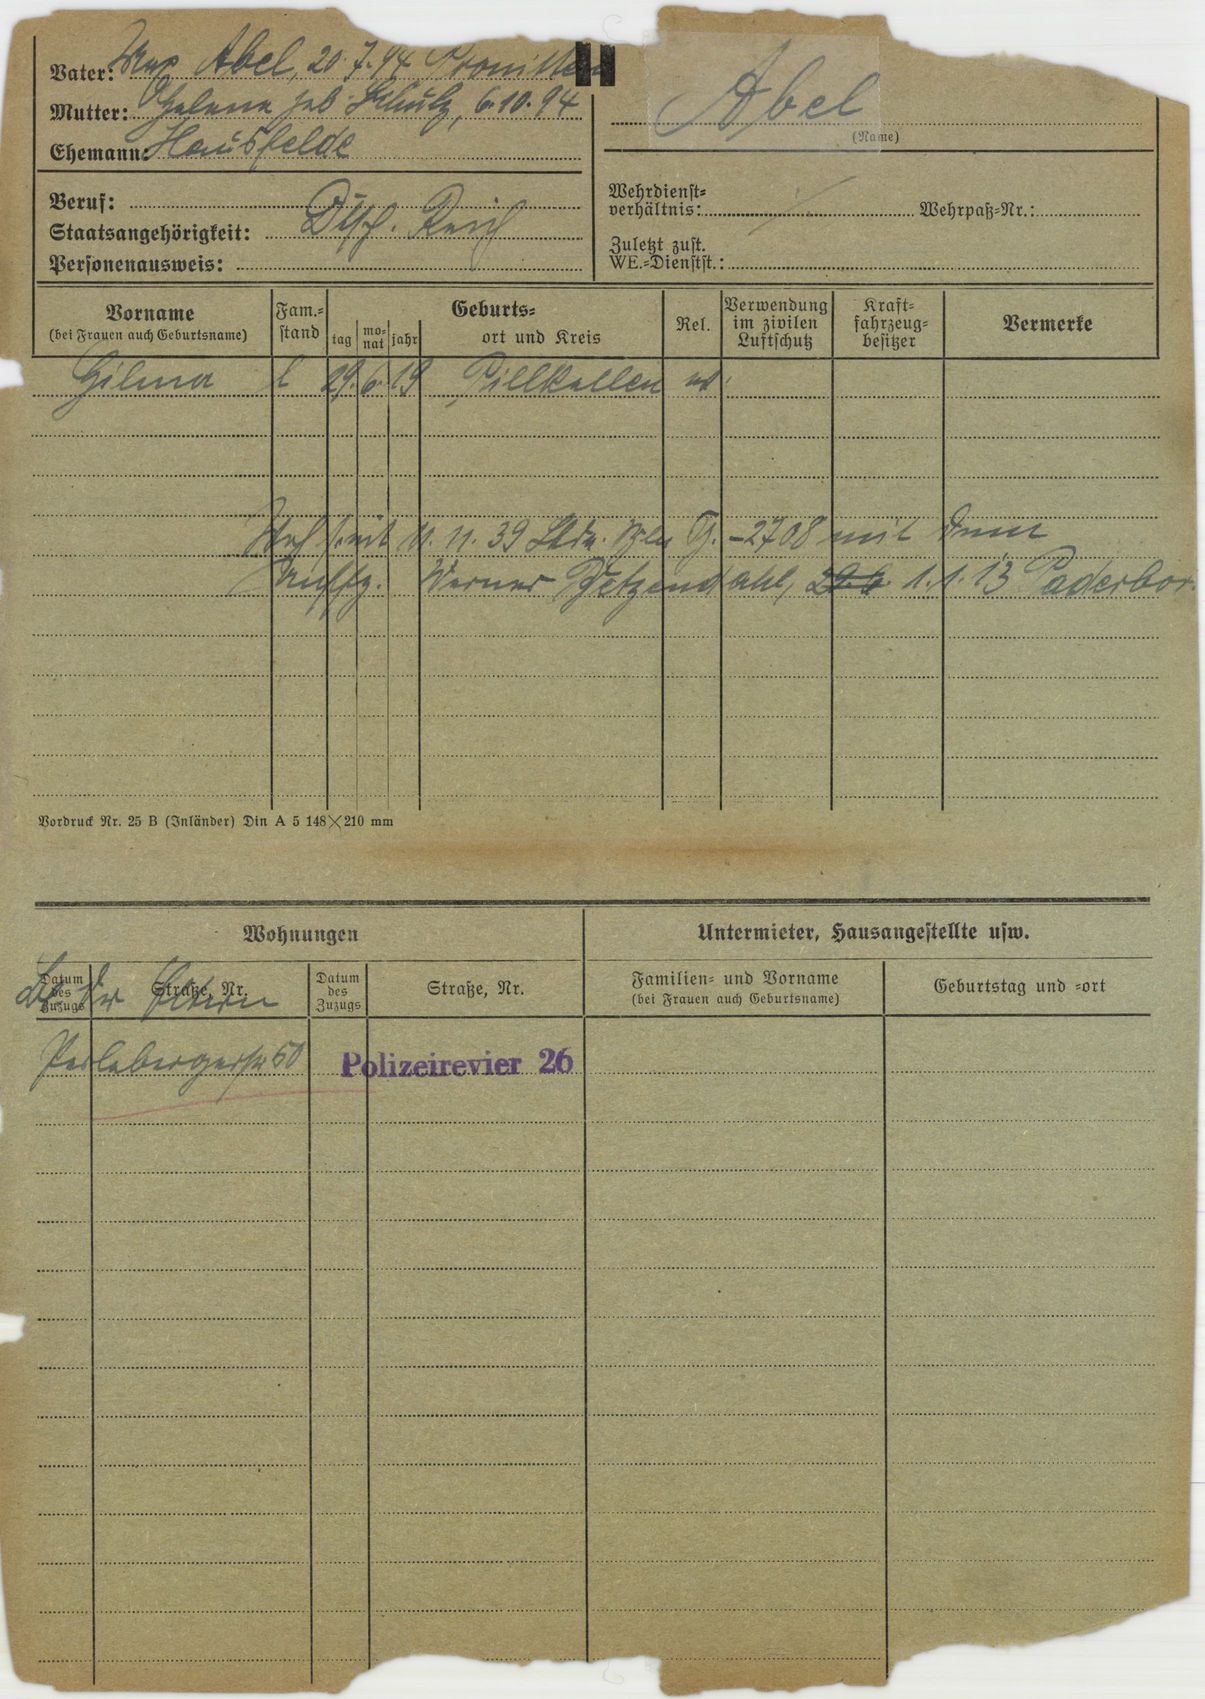
Abel